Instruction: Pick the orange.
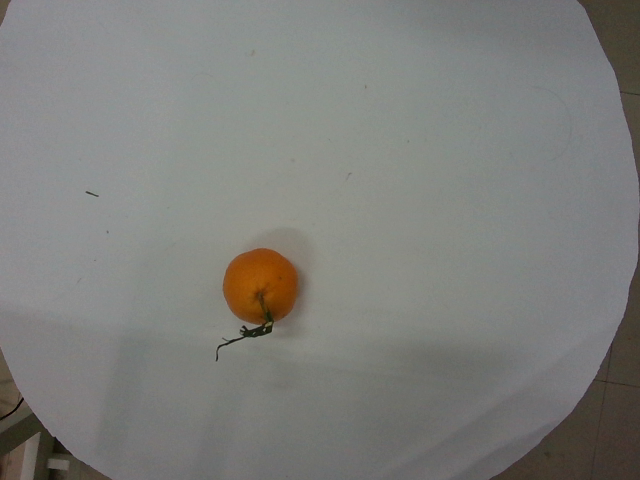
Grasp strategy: vertical